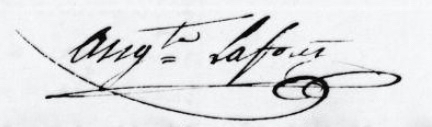
Signature of: auguste laforêt